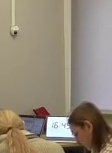
Транскрипция: these rights as opposed to our vocabulary something.
Категория: Коммуникативные модальности
Подкатегория: Вербальное; Невербальное
Описание действия: Педагог говорит, что надеется на то, что ученик лучше выучит материал и при этом кивает в сторону этого ученика головой, как бы подкрепляя свои слова и убеждая в них.
Контекст и комментарии: Контекст до: ученики оценивали остаточные знания и одна из учениц оценила свои знания с сомнением, потому что плохо заполнила лексику. Реакция после: ученица улыбнулась и посмеялась, хотя опустила глаза. Педагогический эффект: так как педагог обратился к ученику индивидуально и утвердительно преподнес сказанное, вероятно, ученица обратит на ее слова внимание и выучит новую лексику.